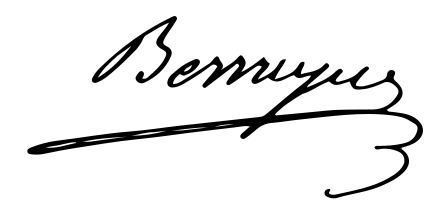
Signature of: jean françois berruyer